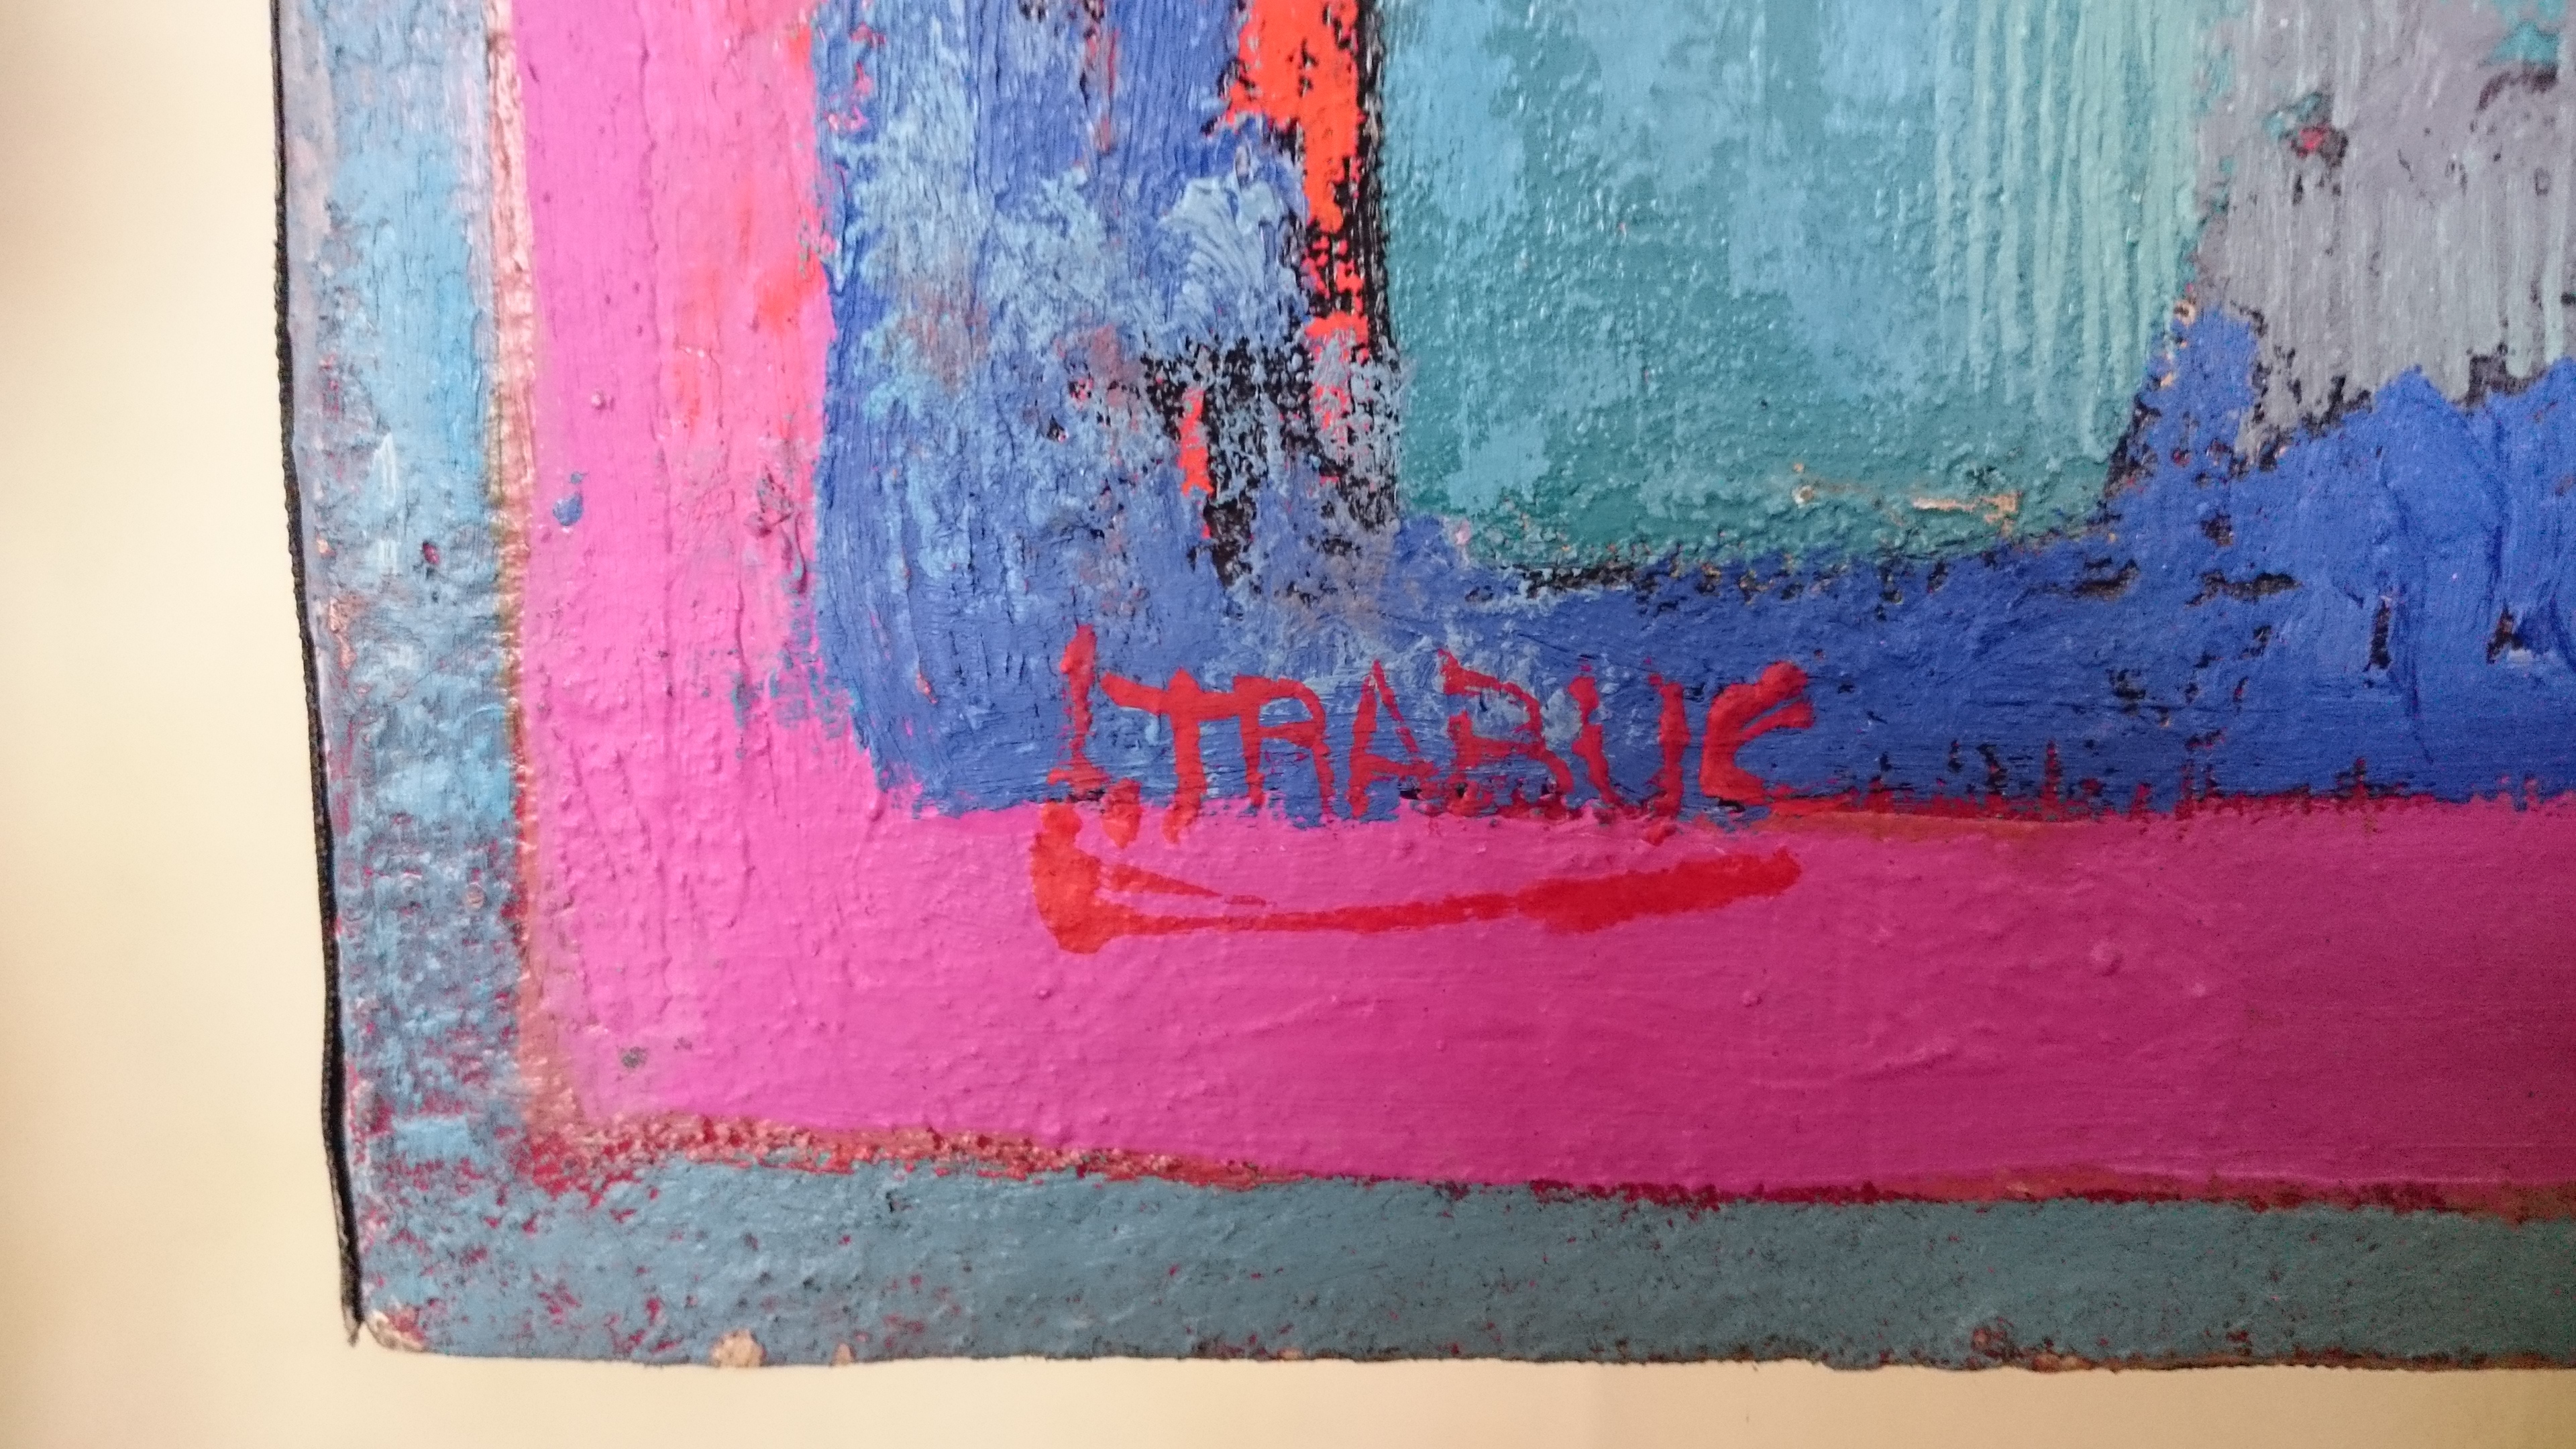
Signature of: louis trabuc